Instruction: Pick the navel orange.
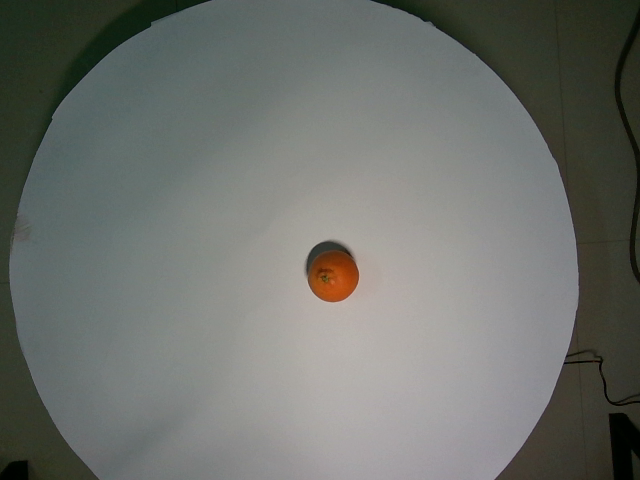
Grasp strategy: vertical